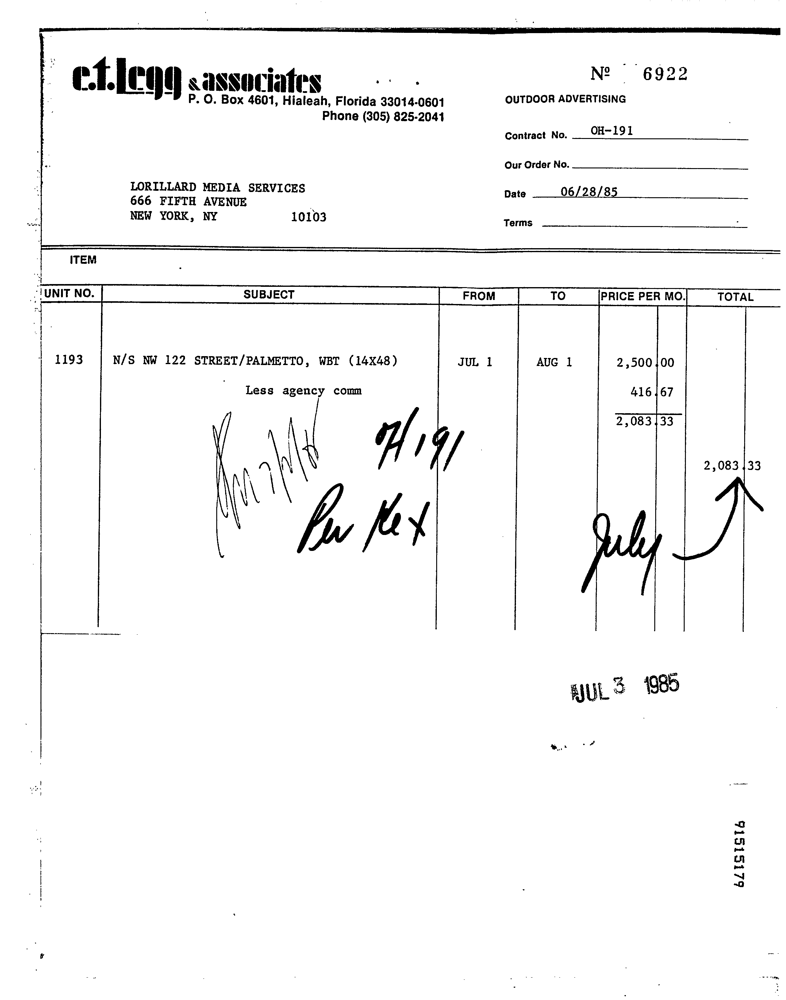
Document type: Invoice